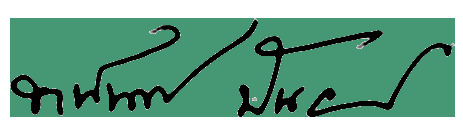
Signature of: anand panyarachun